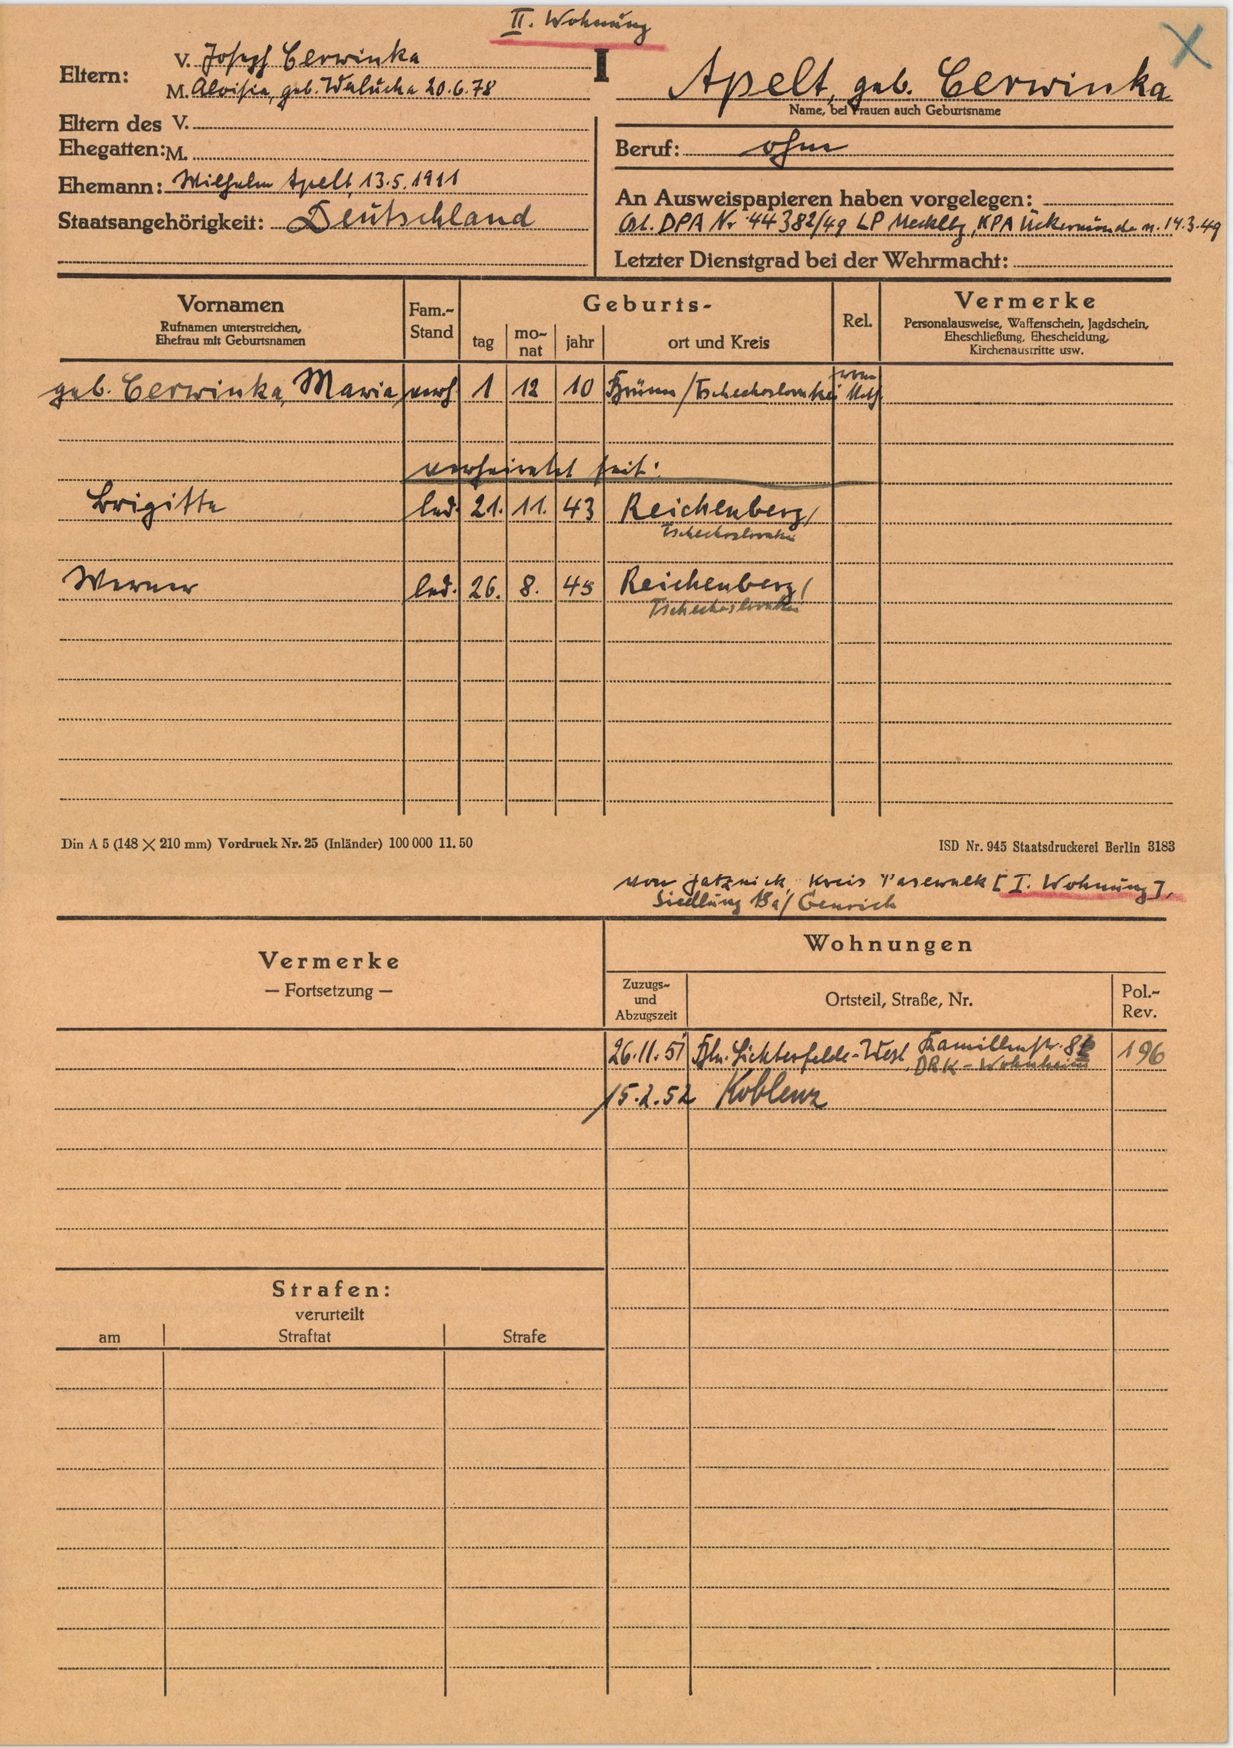
Apelt, geb. Cerwinka